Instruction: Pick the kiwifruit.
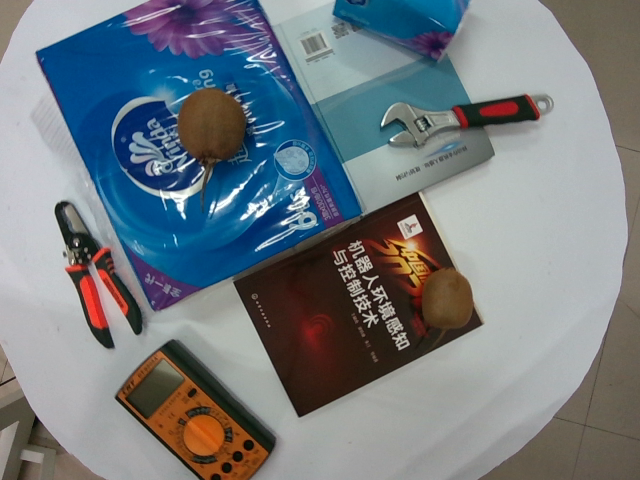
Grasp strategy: vertical